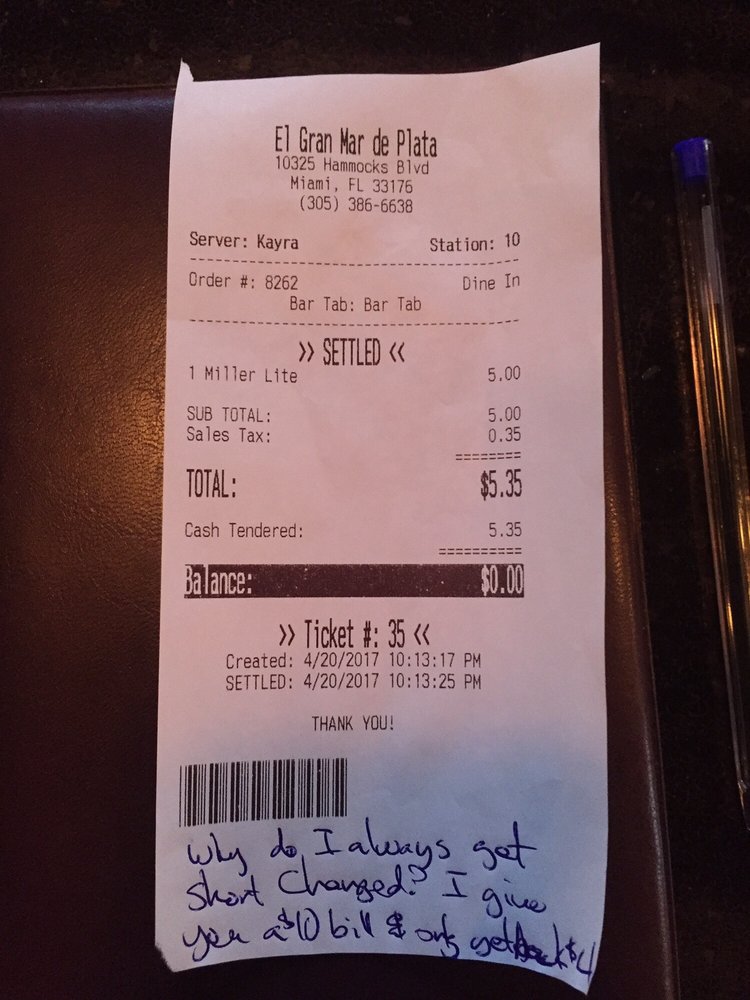
gt_parse: date: 4/20/2017
criticals: name: TOTAL
price: $5.35
store: El Gran Mar de Plata
tell: (305) 386-6638